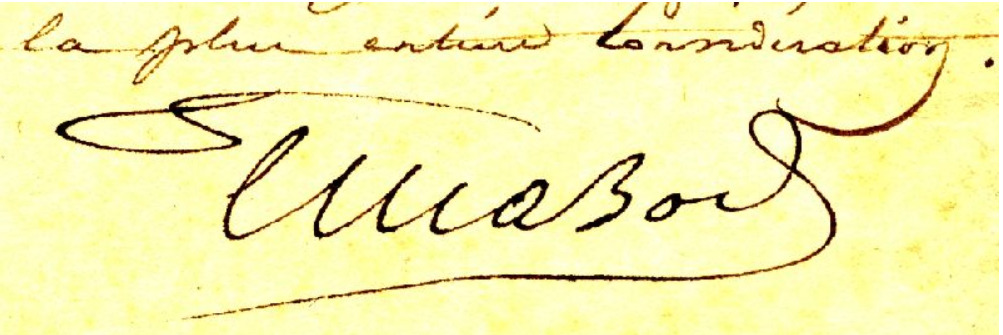
Signature of: jean le marois